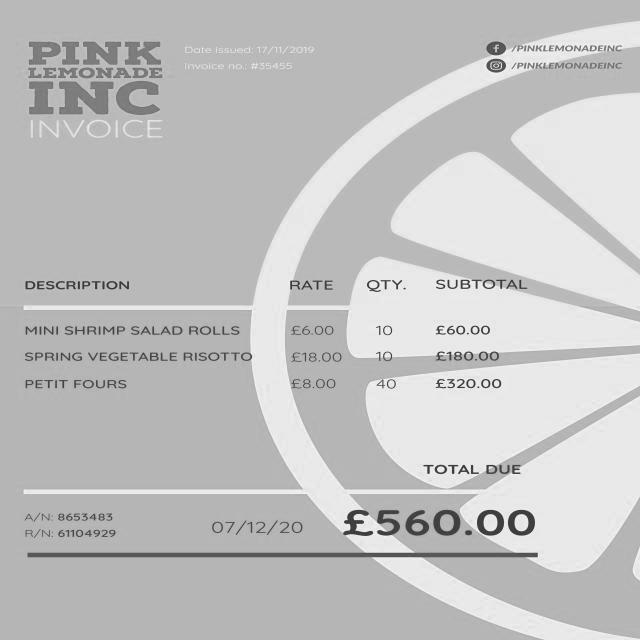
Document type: Invoice